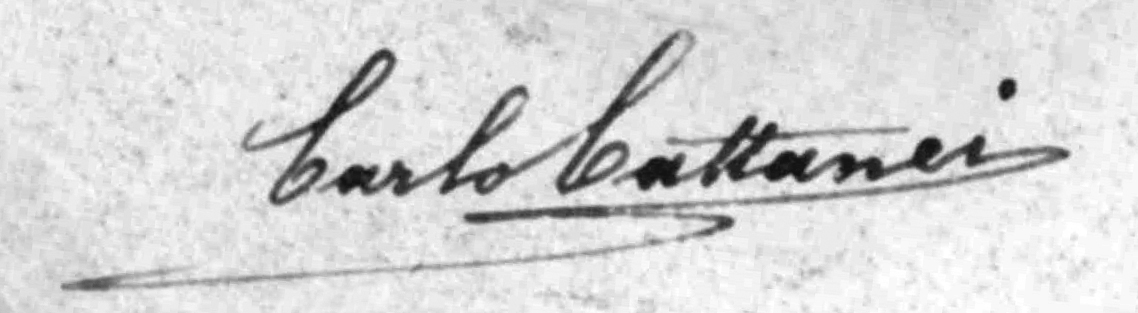
Signature of: carlo cattanei